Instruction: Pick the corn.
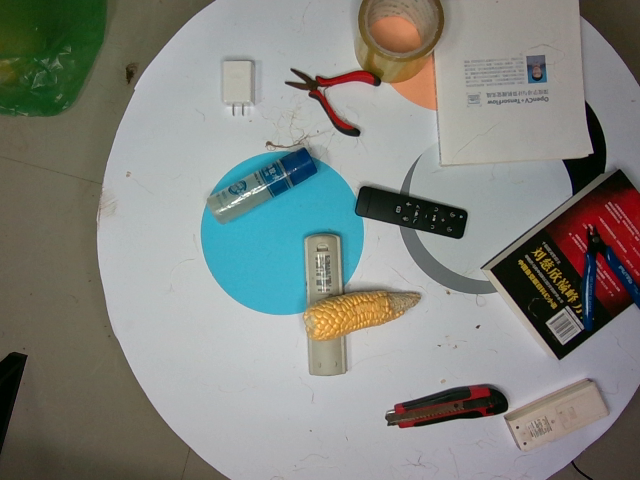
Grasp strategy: vertical